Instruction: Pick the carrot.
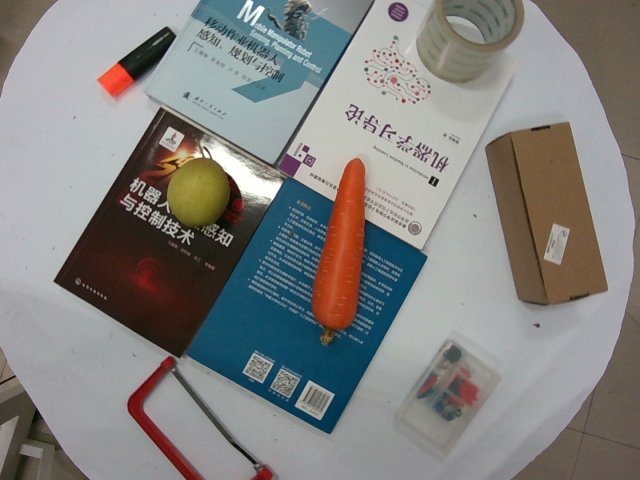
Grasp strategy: vertical